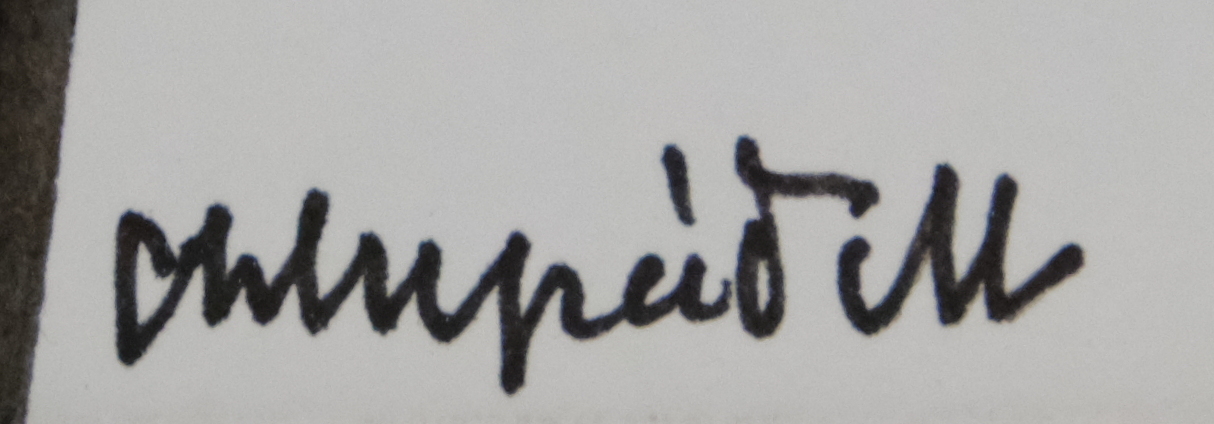
Signature of: miloslav chlupáč